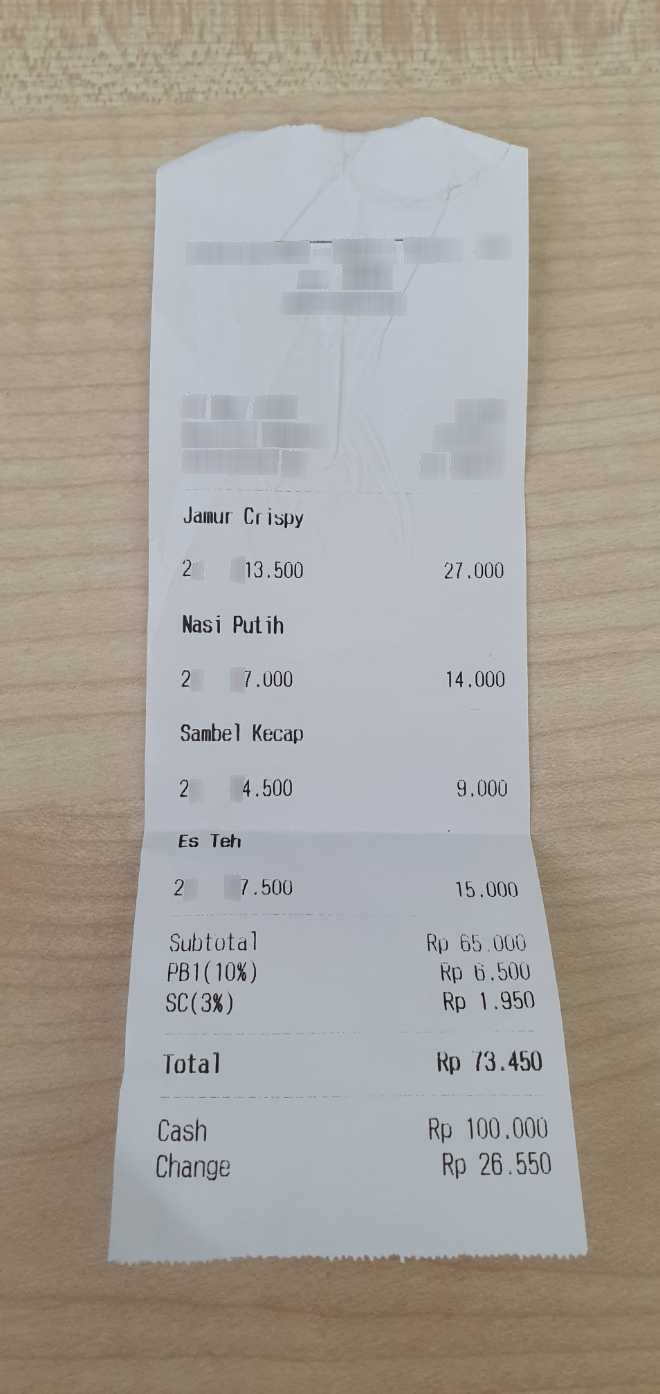
Receipt information:
subtotal: 65.000
svc: 1.950
tax: 6.500
total: 73.450
line_items: item_name: Jamur Crispy
item_value: 27.000
item_quantity: 2
item_name: Nasi Putih
item_value: 14.000
item_quantity: 2
item_name: Sambel Kecap
item_value: 9.000
item_quantity: 2
item_name: Es Teh
item_value: 15.000
item_quantity: 2